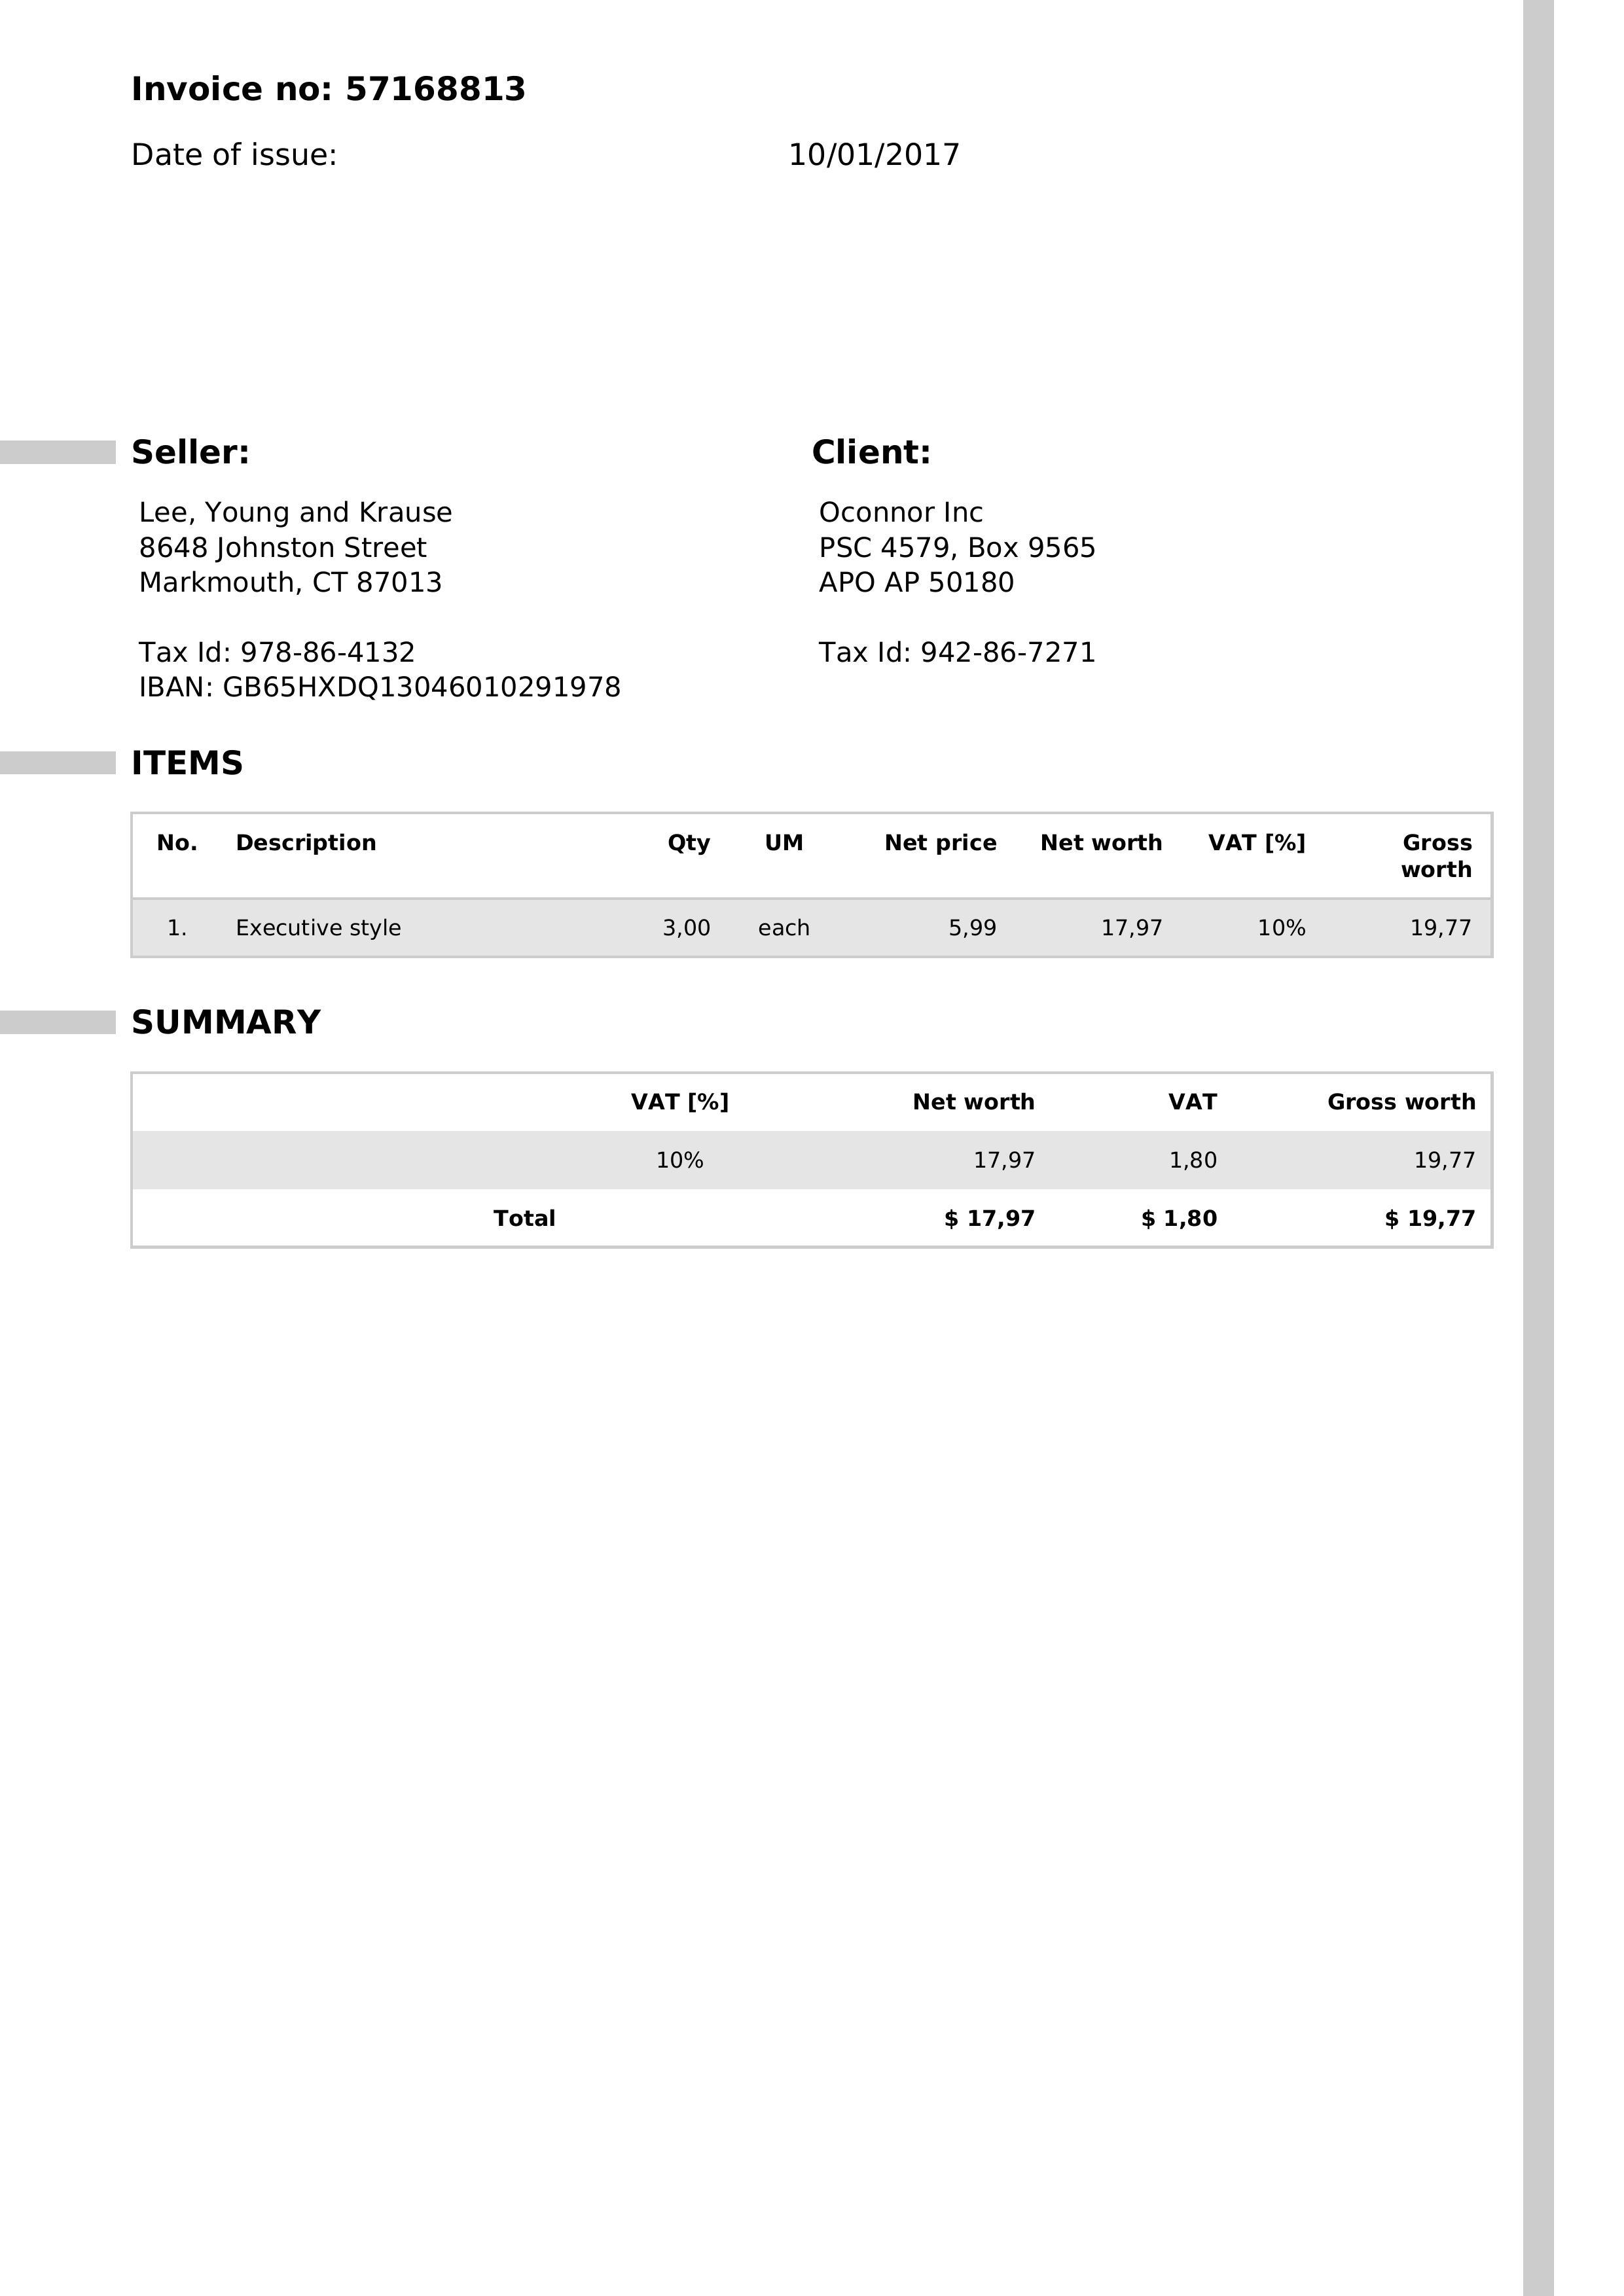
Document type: Invoice